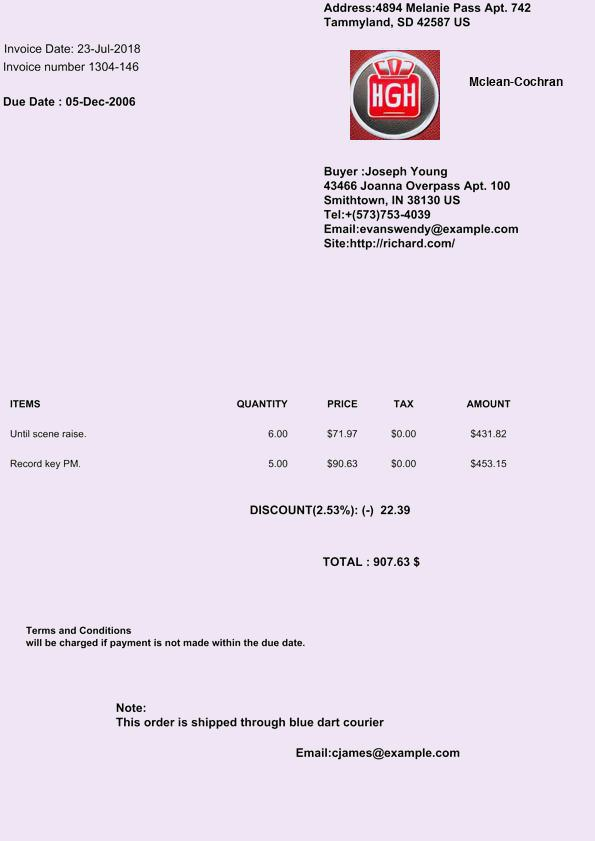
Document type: Invoice